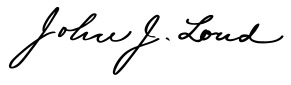
Signature of: john j loud